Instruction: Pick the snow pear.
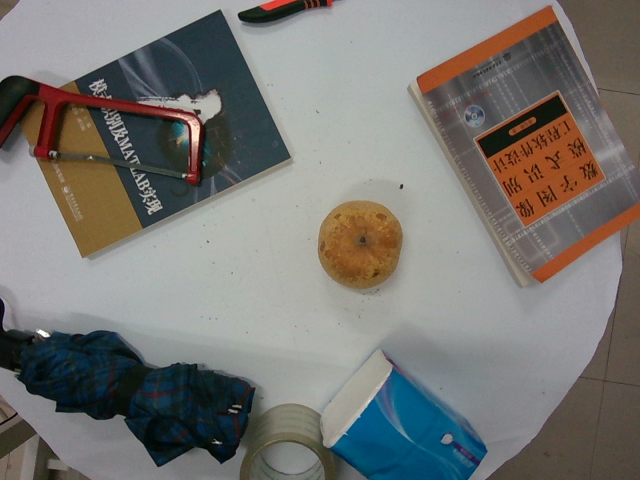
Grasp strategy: vertical